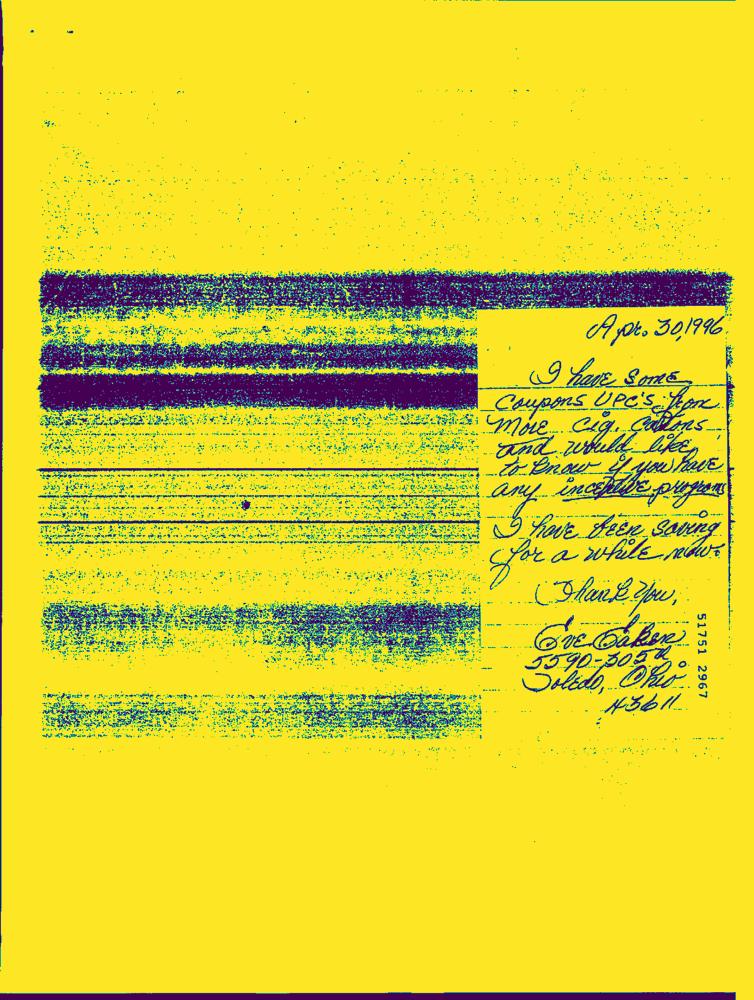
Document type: Hand-Written